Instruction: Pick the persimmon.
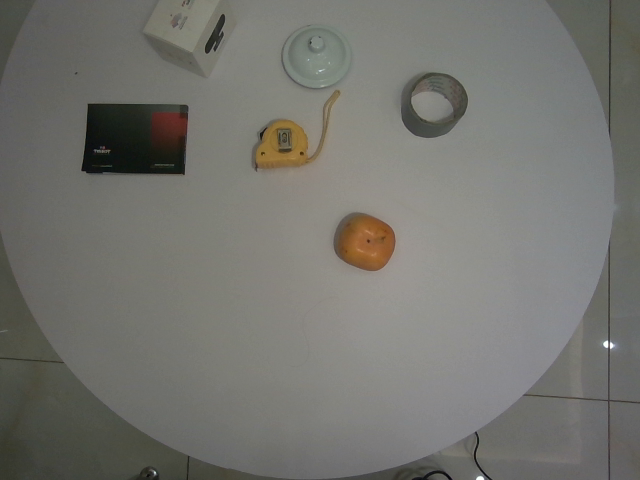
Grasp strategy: vertical